Question: What appears to be the issue?
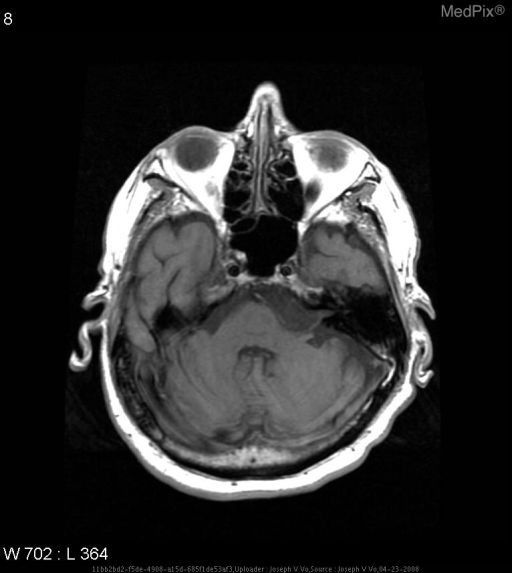
Answer: The findings suggest Irregularly shaped, well demarcated mass in the left cerebellopontine angle that is slightly hyperintense on axial T1 MRI before contrast, hypointense on axial T1 MRI after contrast, hyperintense on axial T2 MRI, hypointense on axial FLAIR, and hyperintense on axial DWI MRI.. There is a hypointense mass with a slightly hyperintense irregular contour at the left cerebellopontine angle.. The patient might have a history of This 78 year old man came to the hospital for recent seizure like activity.  Past medical history is significant for seizures..